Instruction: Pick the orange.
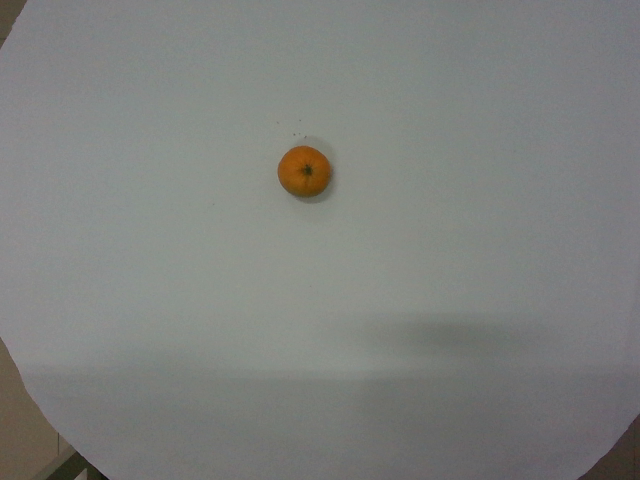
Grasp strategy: vertical